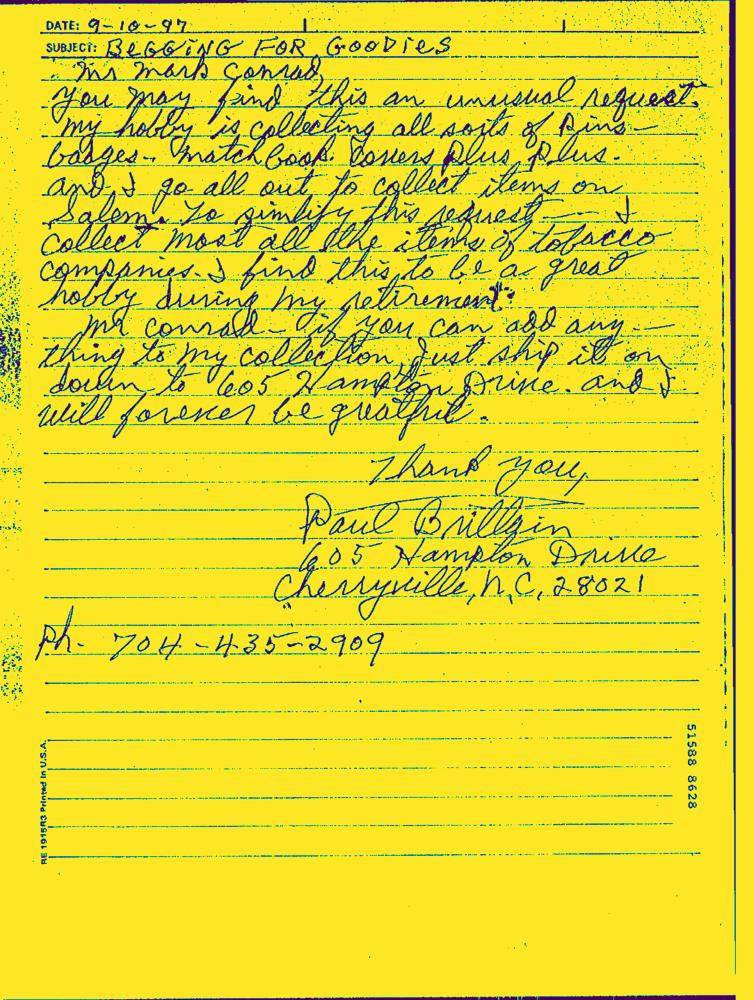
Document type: Hand-Written